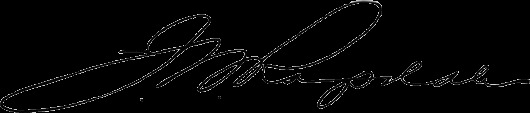
Signature of: j willard ragsdale